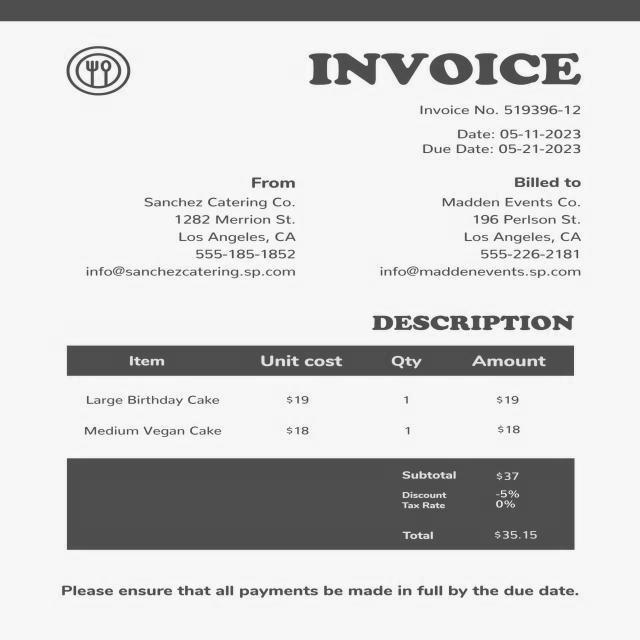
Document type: Invoice